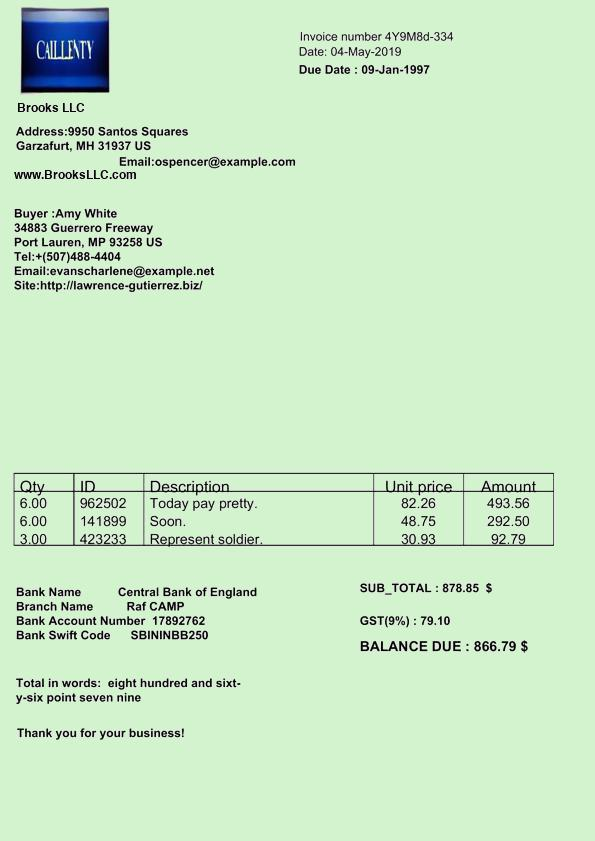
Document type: Invoice